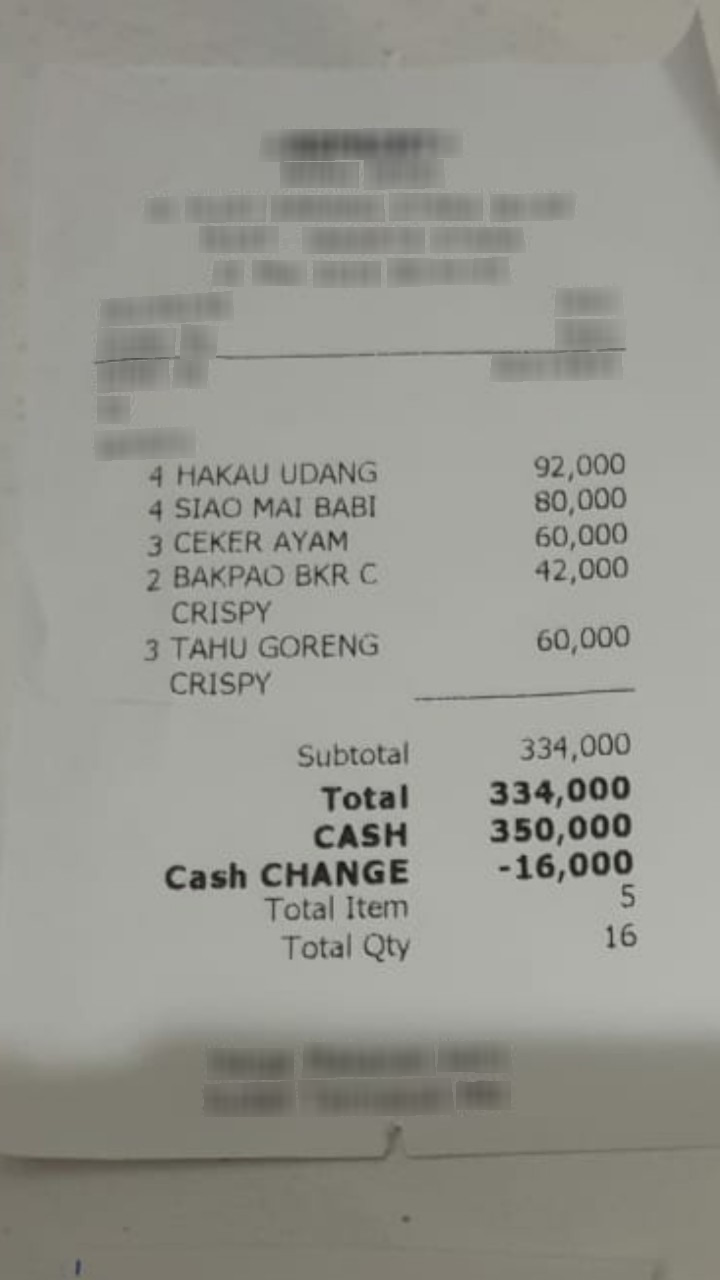
Extraction:
receipt: line_items: name: HAKAU UDANG
price: 92,000
qty: 4
name: SIAO MAI BABI
price: 80,000
qty: 4
name: CEKER AYAM
price: 60,000
qty: 3
name: BAKPAO BKR C CRISPY
price: 42,000
qty: 2
name: TAHU GORENG CRISPY
price: 60,000
qty: 3
subtotal: 334,000
total: 334,000